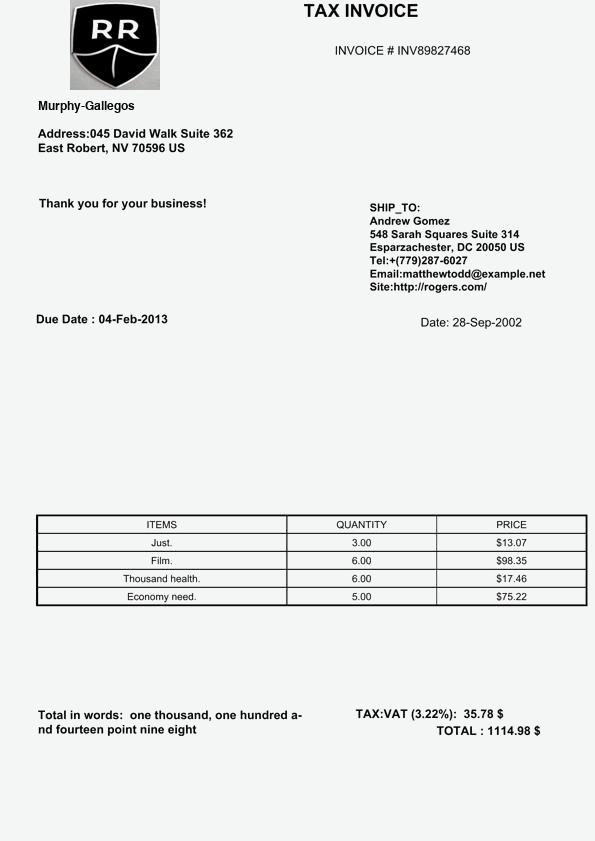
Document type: Invoice